Question: What tax district, tax-rate area, or tax area code is specified in the document?
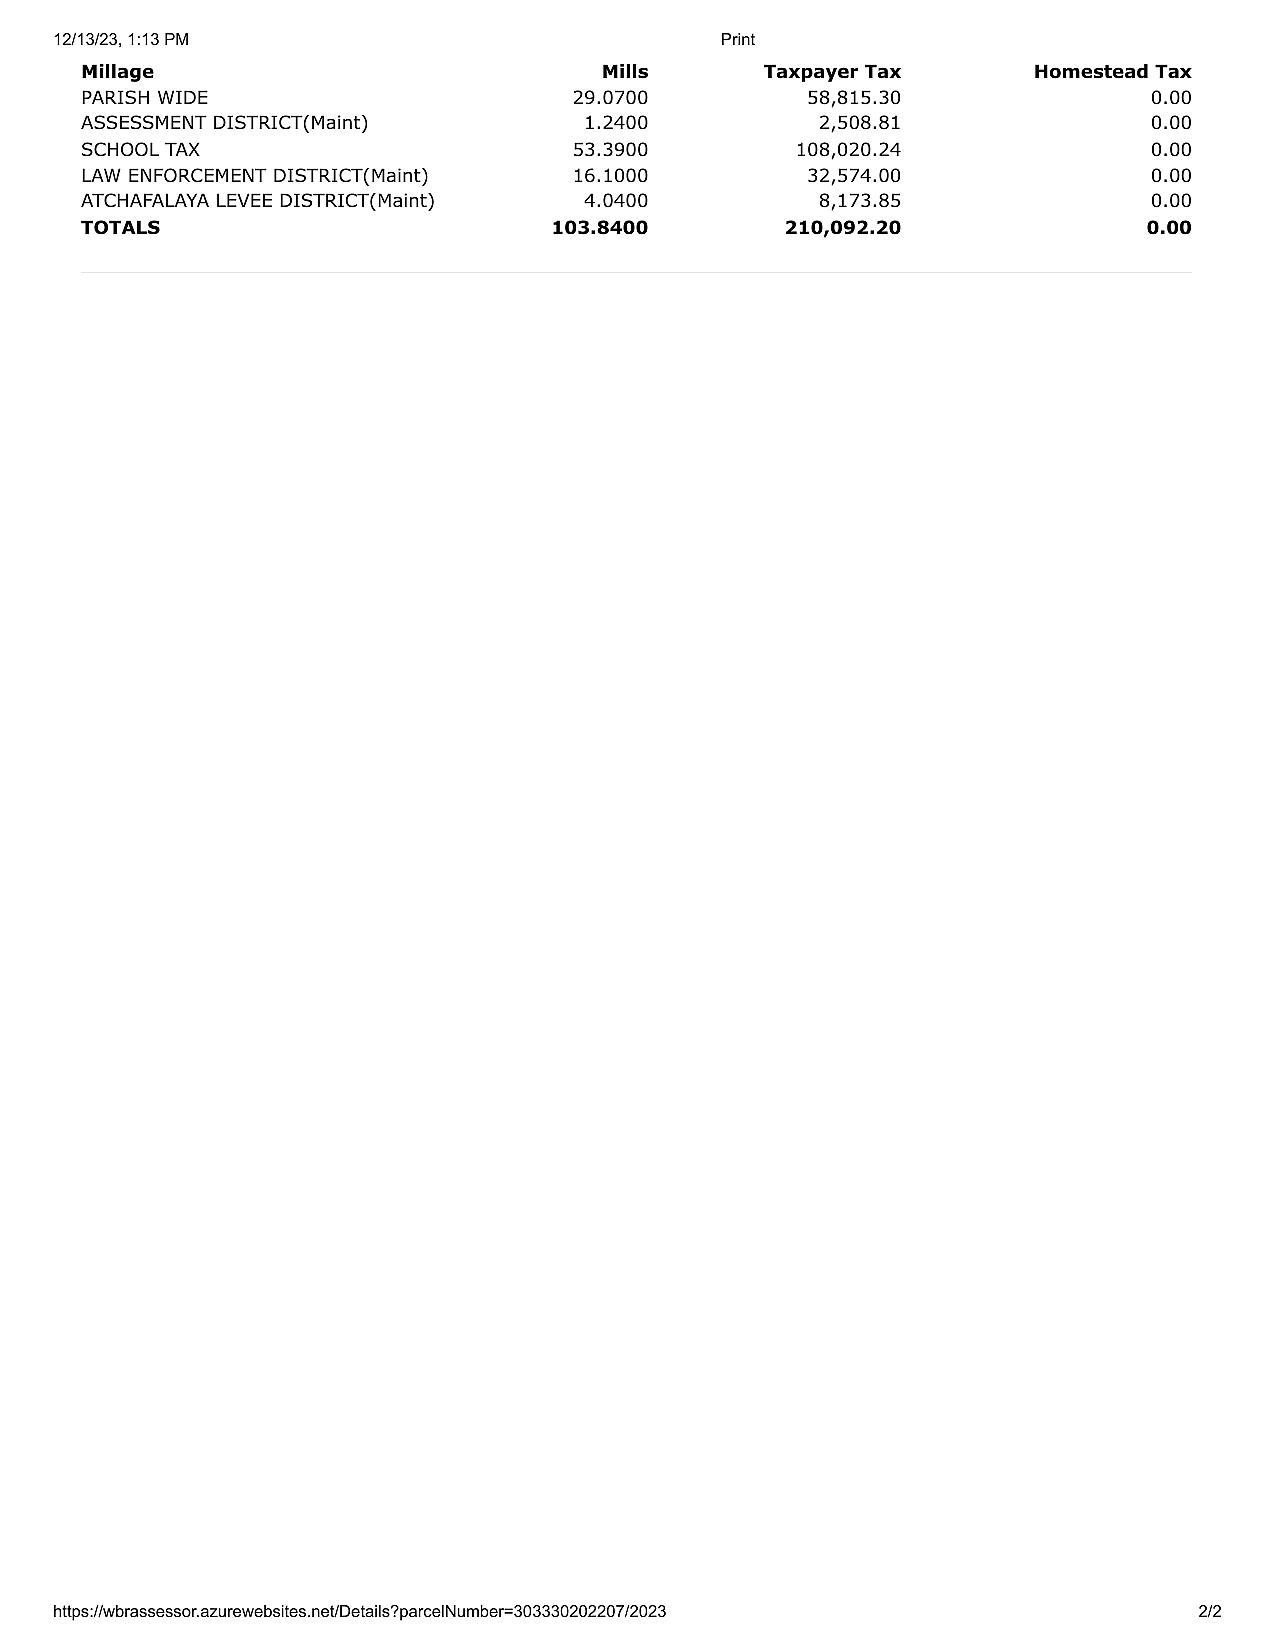
Answer: "PARISH WIDE, ASSESSMENT DISTRICT(Maint), SCHOOL TAX, LAW ENFORCEMENT DISTRICT(Maint), ATCHAFALAYA LEVEE DISTRICT(Maint)"